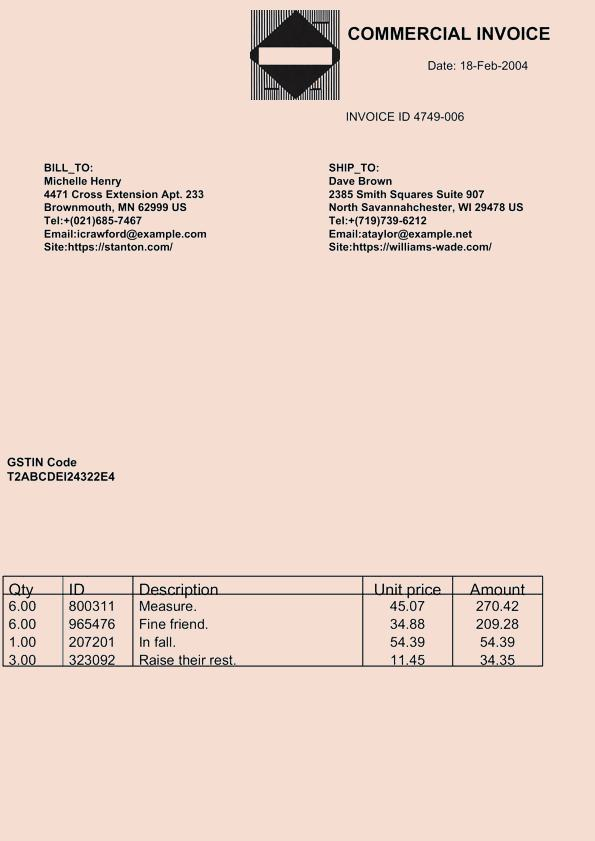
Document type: Invoice